Question: What is the property identification or parcel number listed?
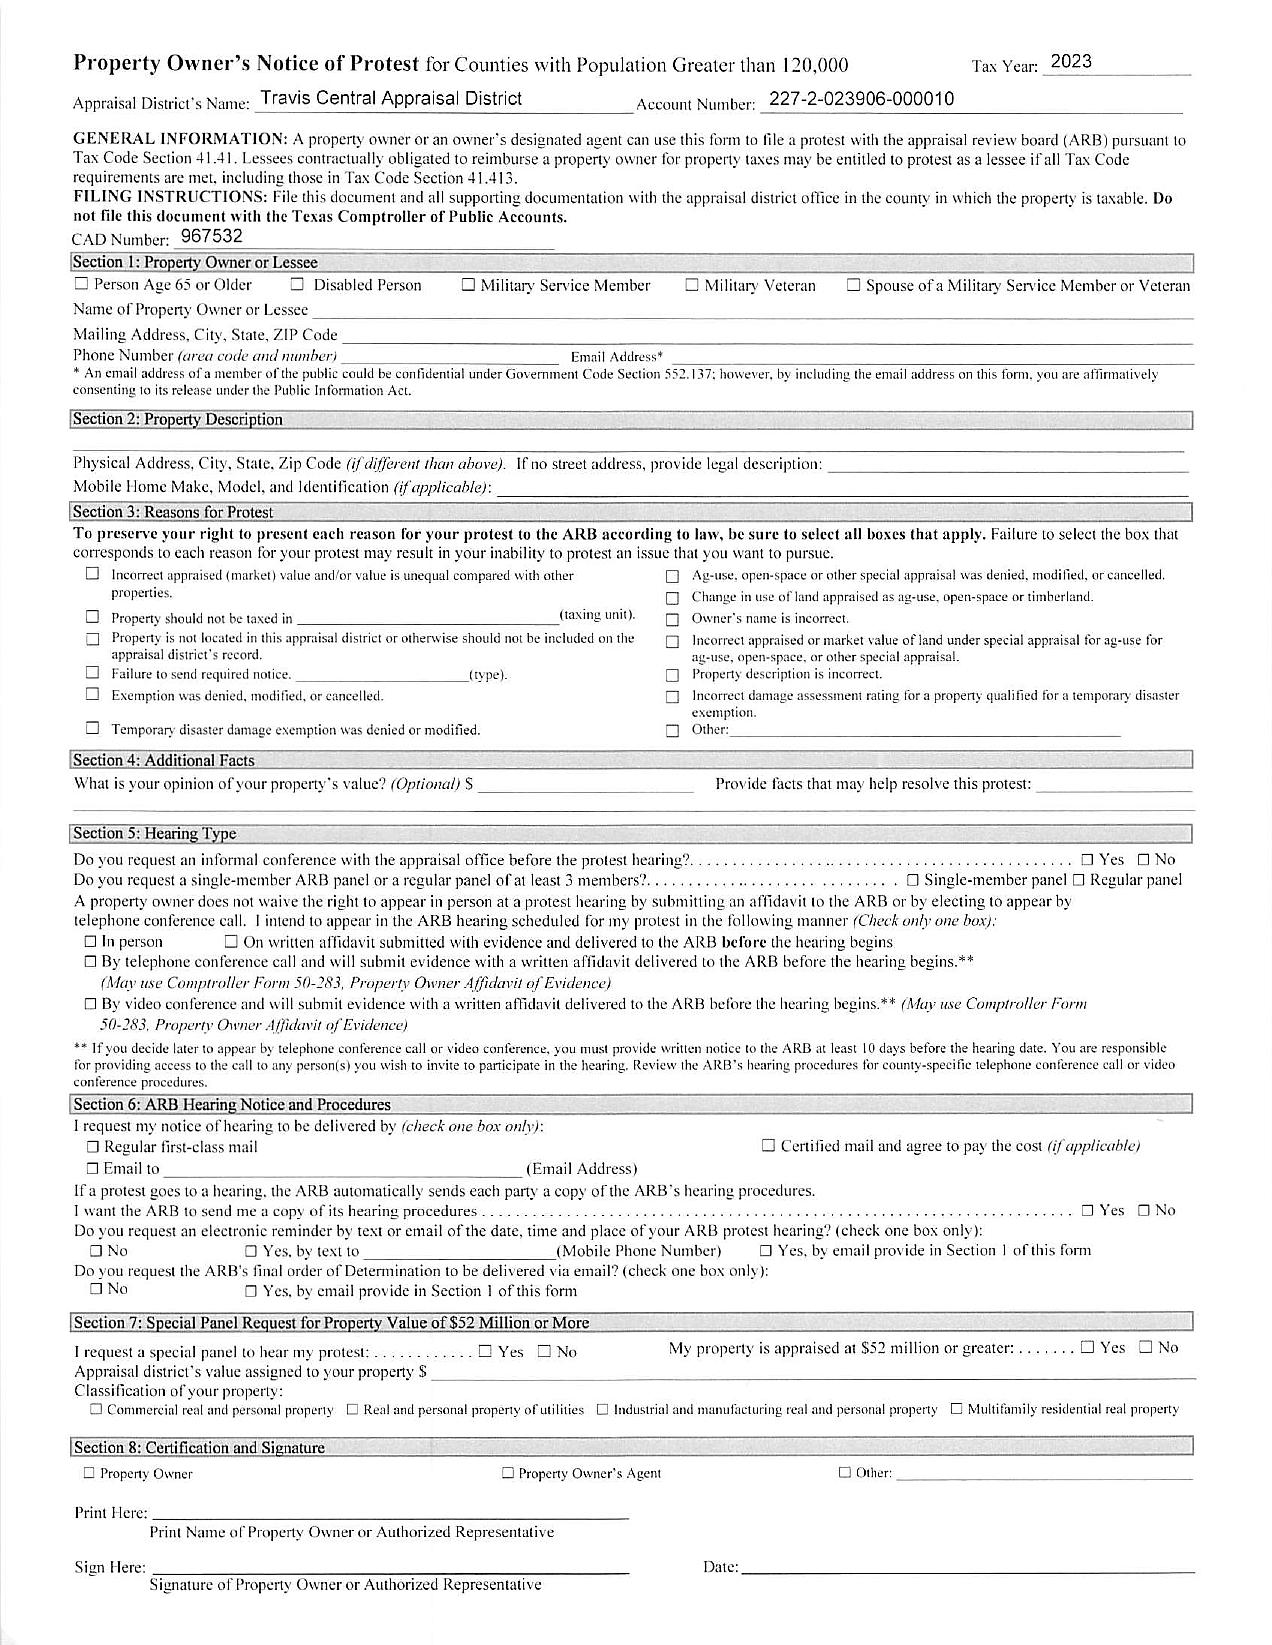
Answer: "967532"